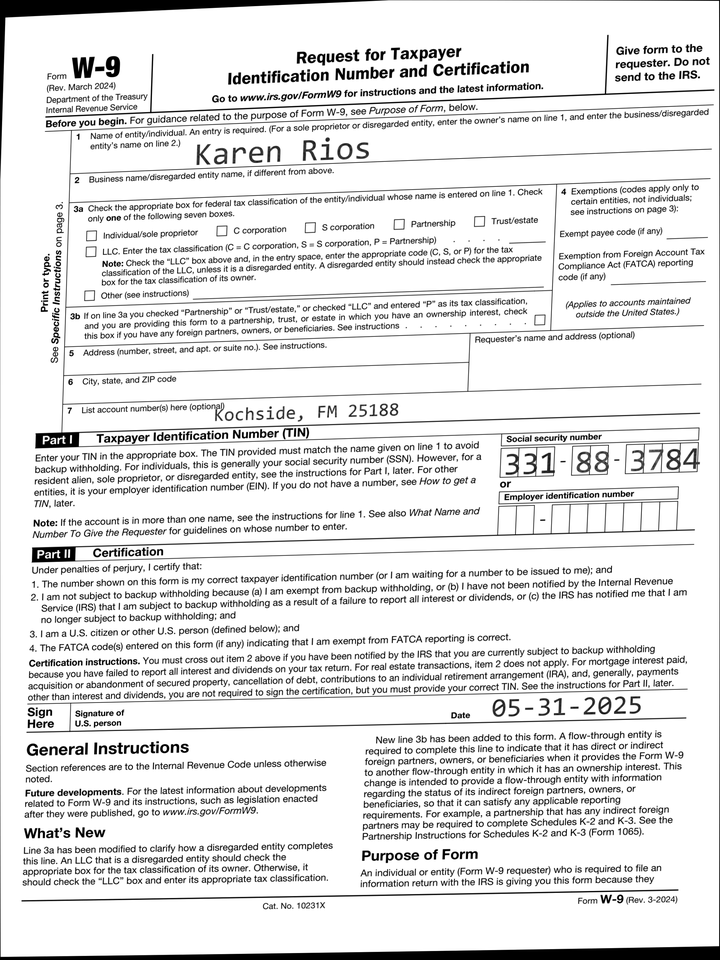
adr2: Kochside, FM 25188
cbx: no
ssn: 331883784
enm: Karen Rios
sdt: 05-31-2025